Question: What do the imaging results show?
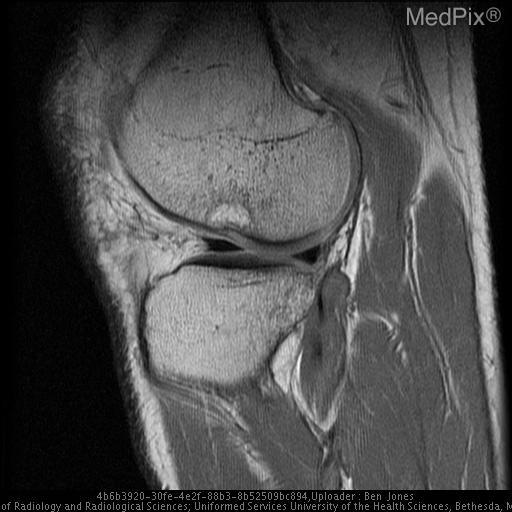
Answer: The imaging shows Lateral radiograph of the knee demonstrates a deep, irregular appearing lateral femoral sulcus, and a small joint effusion, but is otherwise normal (Fig 1). Follow up MR imaging demonstrates marrow edema in the lateral femoral condyle and in the posterior tibial plateau. The lateral femoral sulcus appears deepened and irregular in contour. T2-weighted sagittal image through the region of the intercondylar notch demonstrates complete disruption of the anterior cruciate ligament (Fig 2). T2-weighted  image through the lateral femoral condyle demonstrate a deep irregular appearing lateral femoral sulcus. Marrow edema is also noted in the lateral femoral condyle and lateral tibial plateau..